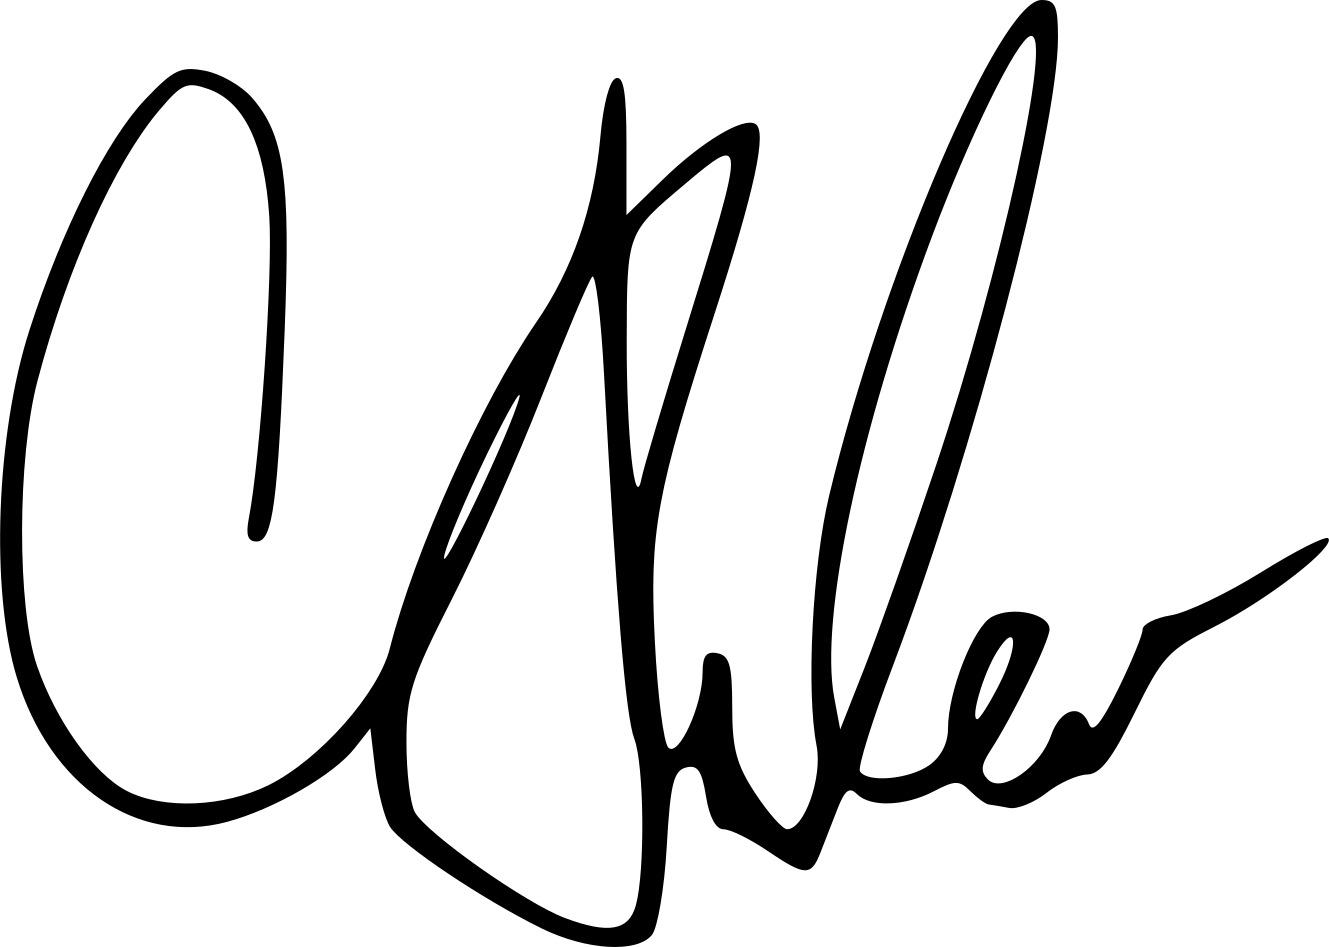
Signature of: chaneil kular